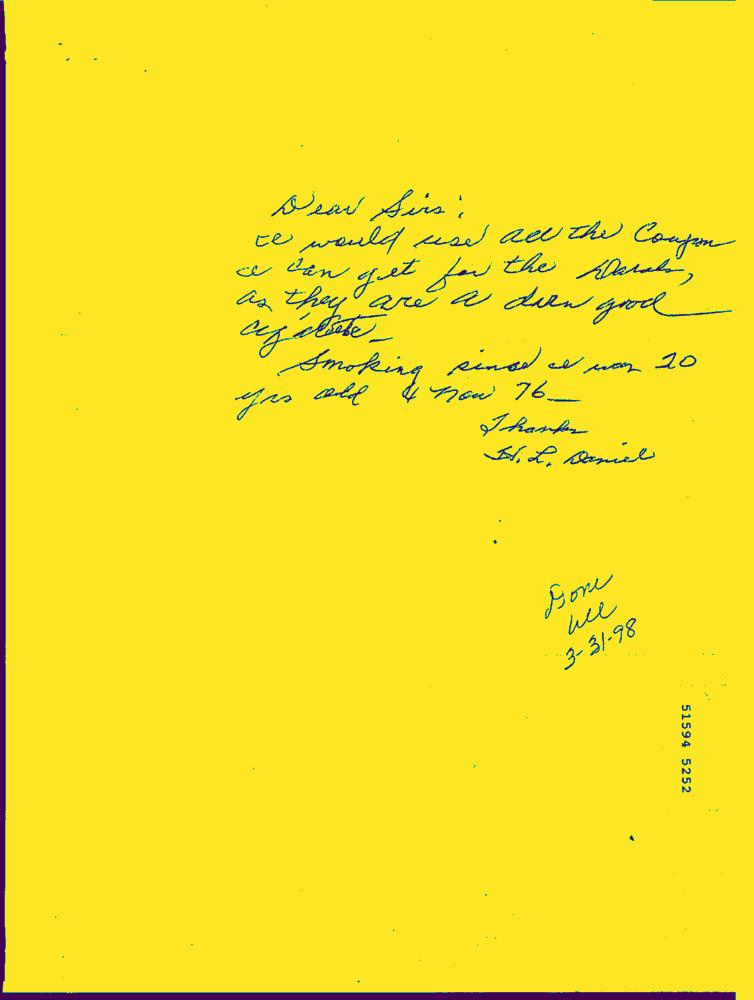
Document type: Hand-Written